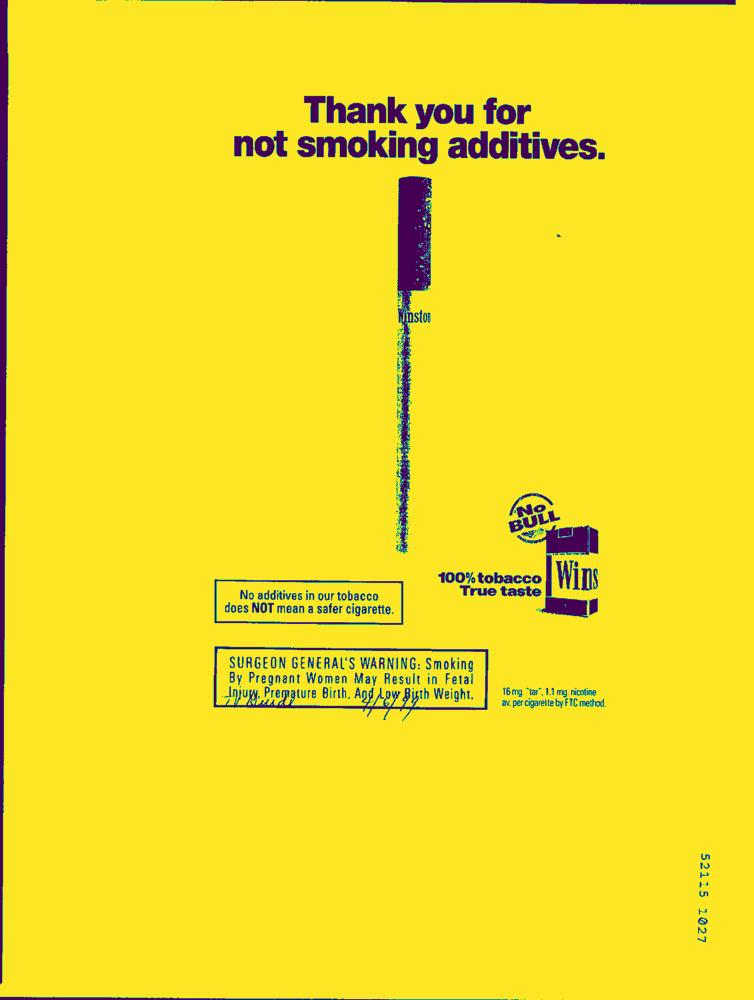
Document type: AD